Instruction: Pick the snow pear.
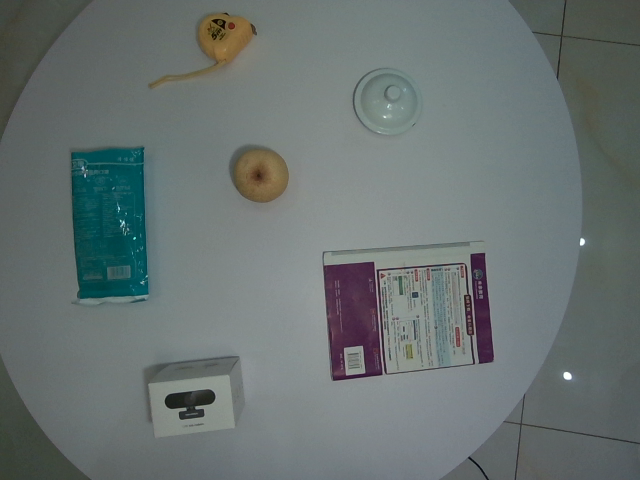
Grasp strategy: vertical